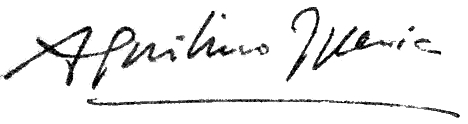
Signature of: aquilino iglesia alvariño